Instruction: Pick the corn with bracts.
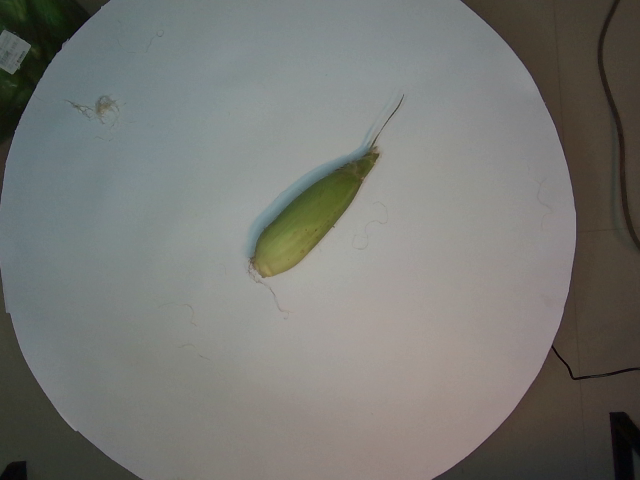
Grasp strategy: vertical